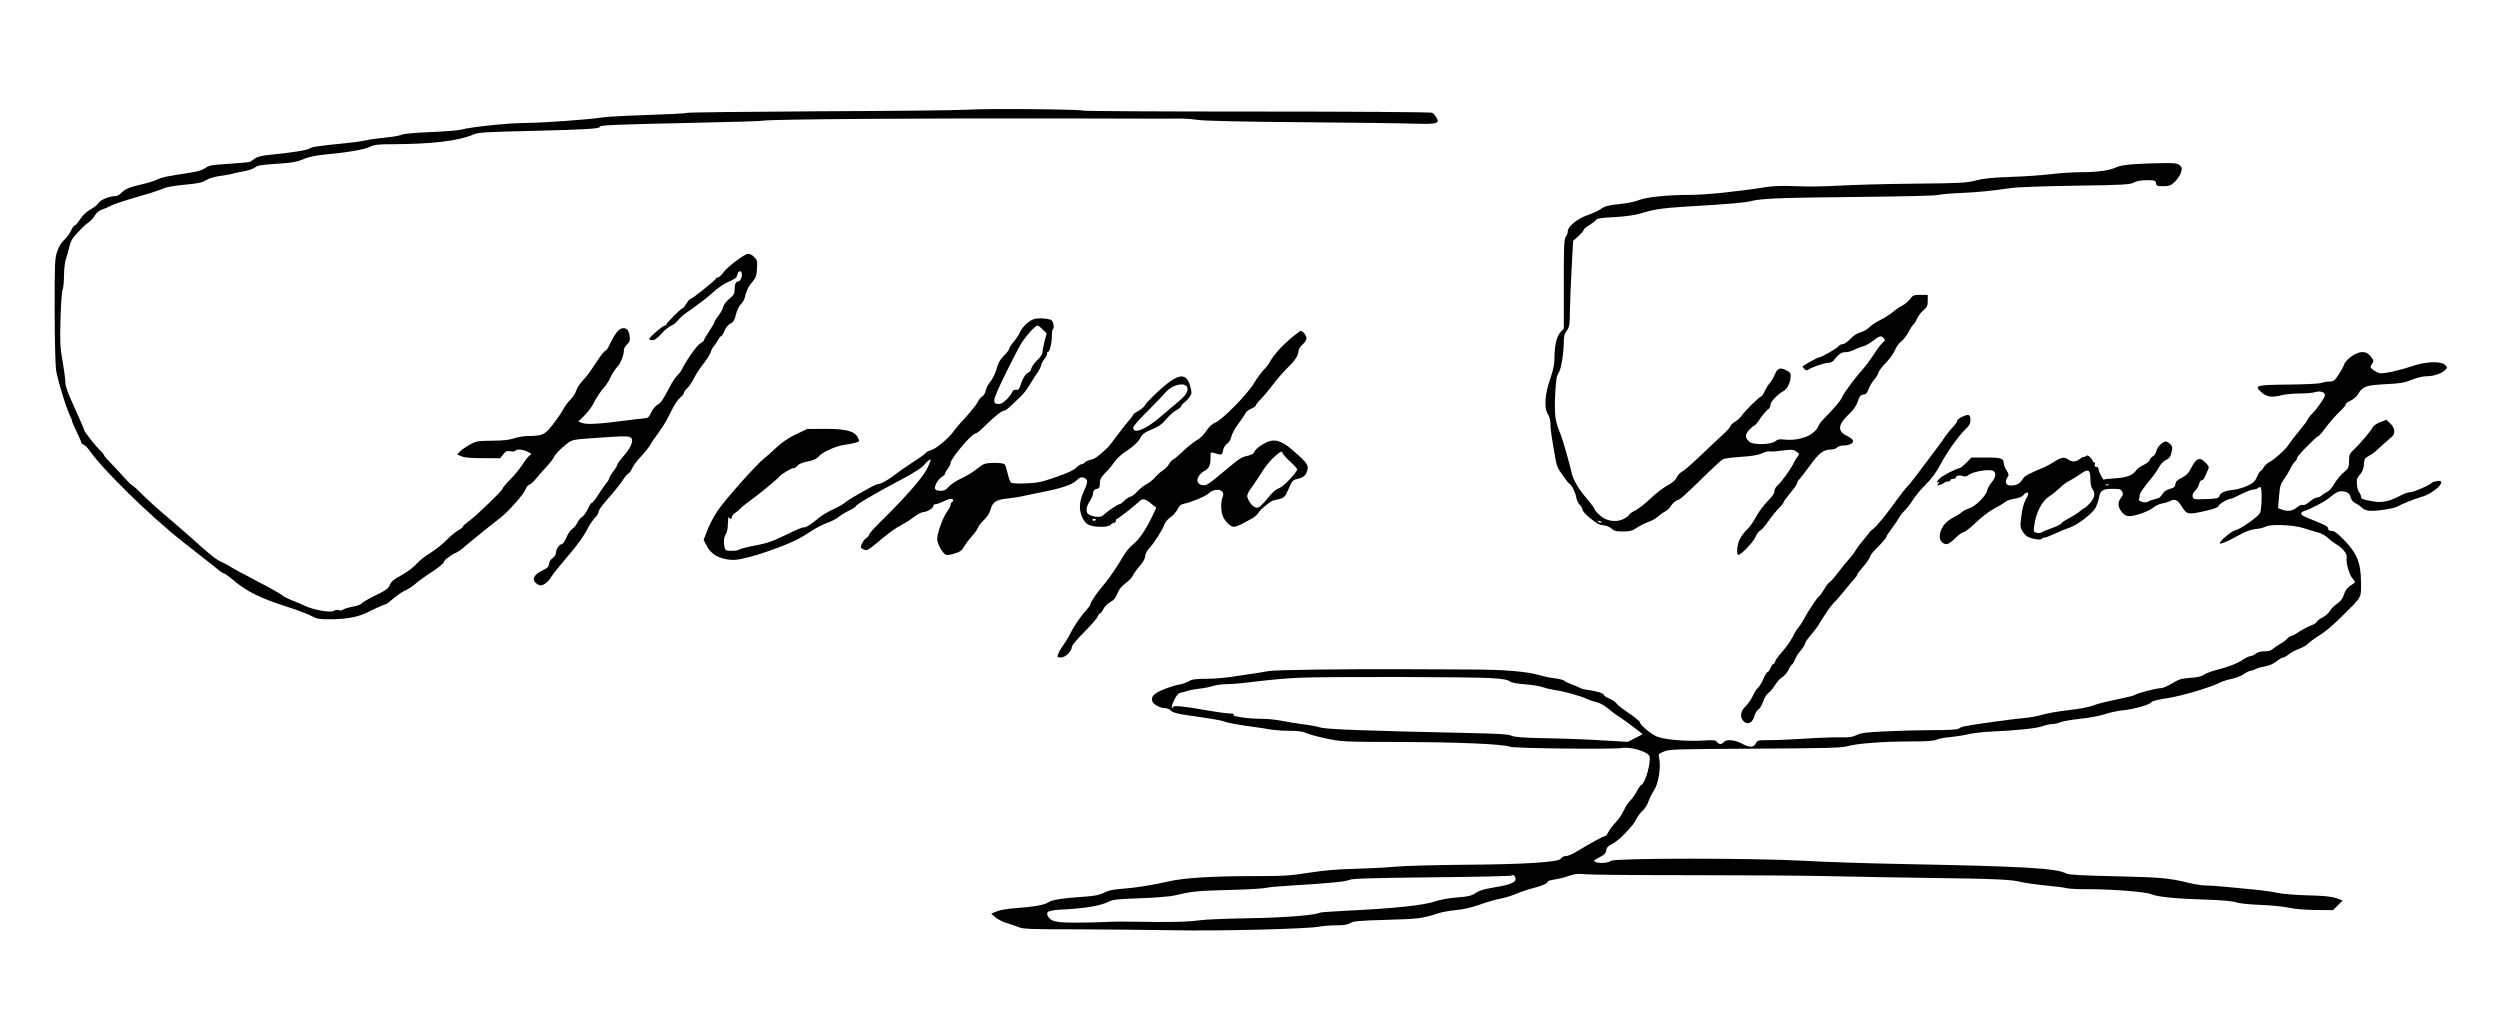
Signature of: q131927330